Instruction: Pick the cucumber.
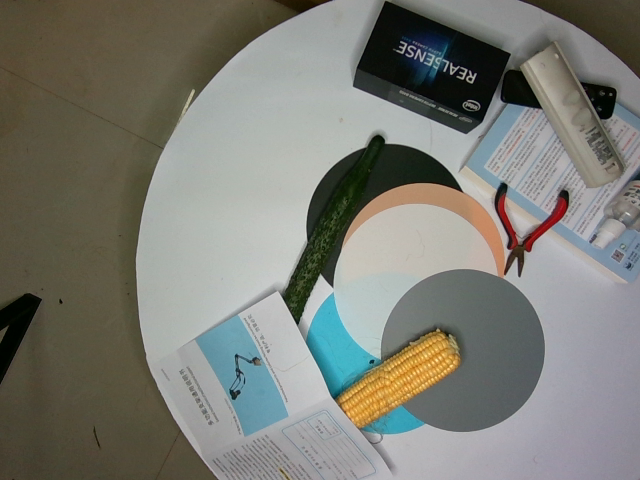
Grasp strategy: vertical